Patient: Female, age 66
A 66-year-old Japanese woman presented to Kameda Medical Center, a tertiary care and teaching hospital with 925 inpatients beds, due to dyspnea that had started the previous month. She had a past medical history of hypertension, diabetes mellitus, and dyslipidemia. She had no history of smoking or alcohol abuse, and she had no familial history of connective tissue or hematological diseases. She had not come into contact with any animals, including birds. Chest radiography, performed at our hospital four years previously, had revealed no abnormalities.
Upon physical examination, her blood pressure was 136/58 mmHg, and her heart rate was 83 beats/min. Her oxygen saturation level was 90% (room air), her respiratory rate was 20 breaths/min, her body temperature was 36.7  C, and her body mass index was 34. Her mucous membranes were moist, and her nasopharynx and oropharynx had no ulcerations or exudates. Cardiac examination revealed normocardia, with prominent P2 sounds and a regular rhythm without murmurs. Tachypnea was noted. Inspiratory crackles were present in both lungs. No wheezing or rhonchi were present. No clubbing, cyanosis, or edema of the arms, hands, legs, or feet was noted. The abdominal, musculoskeletal, neurologic, and cutaneous examinations were normal. Arterial blood gas quantification showed type 1 respiratory failure (Table 1). Chest radiography revealed diffuse reticular and ground-glass opacities (GGO) in both lungs. Chest computed tomography (CT) demonstrated a bilateral mosaic attenuation pattern, with enlarged pulmonary arteries and patchy GGOs with consolidation (Fig. 1 A). There was no evidence of pulmonary embolism detected via contrast-enhanced CT performed on the following day.
The patient began treatment with a new medication (sitagliptin) for diabetes mellitus two months before presentation; therefore, we initially suspected a drug-induced lung disease, hypersensitivity pneumonia, or nonspecific interstitial pneumonia. On the next day of hospitalization, we stopped all of her medications and advised antigen avoidance. On the 7th day of hospitalization, bronchoalveolar lavage (BAL) was performed. BAL revealed increased numbers of inflammatory cells (Table 1), although the other findings were not specific and the BAL fluid cultures and cytology were negative. Her respiratory failure did not improve with the cessation of medications and antigens; therefore, we initiated the administration of prednisolone (40 mg/day: 0.5 mg/kg ideal body weight) on day 8. However, even after the start of steroid therapy, her respiratory status and CT findings did not improve; in fact, they continued to worsen, despite the subsequent administration of pulse steroid therapy (methylprednisolone: 1000 mg) with tacrolimus treatment (Fig. 1 B). Transthoracic echocardiography on day 10 revealed pulmonary hypertension, with findings that included a transtricuspid pressure gradient of 45 mmHg, flattening of the interventricular septum, right atrial enlargement (57 mm x 45 mm), estimated mean pulmonary artery pressure (PAP) of 27 mmHg, mild tricuspid and pulmonary regurgitation, and preserved ejection fraction of 67%. Therefore, we suspected PTTM and subsequently performed endobronchial ultrasound-guided transbronchial lung biopsy (EBUS-TBLB), pulmonary perfusion scintigraphy, positron emission tomography-computed tomography (PET-CT), and right heart catheterization to confirm pulmonary hypertension, identify the primary tumor, and diagnose PTTM. The EBUS-TBLB revealed no malignant cells; however, arteriole stenosis with fibrous intimal thickening was observed (Fig. 3 A-B). Pulmonary perfusion scintigraphy revealed multiple small peripheral perfusion defects in both lungs (Fig. 2 A). PET-CT showed fluorodeoxyglucose (FDG) accumulation in the lungs, with consolidation, as well as in the uterine cervix (Fig. 2 C-D). Right heart catheterization indicated pulmonary hypertension (mean PAP: 28 mmHg) without elevated pulmonary artery wedge pressure (PAWP: 9 mmHg). Cytologic smears of pulmonary wedge arterial blood exhibited only a single atypical cell, characterized by a large, grooved nucleus containing coarsely granular chromatin, dense, round cytoplasm, and high nuclear/cytoplasmic ratio; these findings were compatible with the characteristics of squamous cell carcinoma (Fig. 3 C).
Based on these findings, we suspected that the uterine cervical cancer caused PTTM. We consulted a gynecologist, and uterine cervical cancer was finally diagnosed on the 45th day of hospitalization. Chemotherapy was initiated immediately after diagnosis (1st course: carboplatin [AUC5] + paclitaxel [175 mg/m2], 2nd course onwards: carboplatin [AUC5] + paclitaxel [175 mg/m2] + bevacizumab [15 mg/kg]) under strict informed consent requirements. The patient was discharged on the 60th day of hospitalization. After initiation of chemotherapy, the patient's respiratory status and radiological findings (assessed by chest CT and pulmonary perfusion scintigraphy) improved concomitantly with a reduction in the size of the tumor (Fig. 1 B-C, Fig. 2 A-B). She received chemotherapy every three weeks for a total of 18 weeks (six total courses). Although chemotherapy had to be discontinued due to grade 1 epistaxis, no serious side effects were noted. After six courses of chemotherapy, the patient achieved complete remission from uterine cervical cancer. The patient is still alive and is followed up at our hospital regularly. She has recovered well from respiratory failure, and her condition has improved, even six months after the end of treatment. Currently, the patient only requires oxygen administration upon exertion, at a flow rate of 1 L/min.
Keywords: bal, bronchoalveolar lavage, bevacizumab, ct, computed tomography, case report, ebus-tblb, endobronchial ultrasound-guided transbronchial lung biopsy, fdg, fluorodeoxyglucose (18f), ggo, ground glass opacity, pap, pulmonary arterial pressure, pawp, pulmonary arterial wedge pressure, pdgf, platelet-derived growth factor, pet–ct, positron emission tomography–computed tomography, pttm, pulmonary tumor thrombotic microangiopathy, pulmonary hypertension, pulmonary tumor thrombotic microangiopathy, vegf, vascular endothelial growth factor, vascular endothelial growth factor
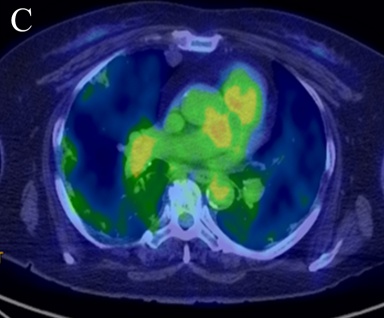
Image caption: PET-CT findings used to diagnose uterine cervical cancer (C-D). PET-CT revealing FDG accumulation with consolidation in both lungs.